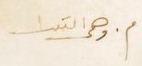
Signature of: mustafa wahbi al tal